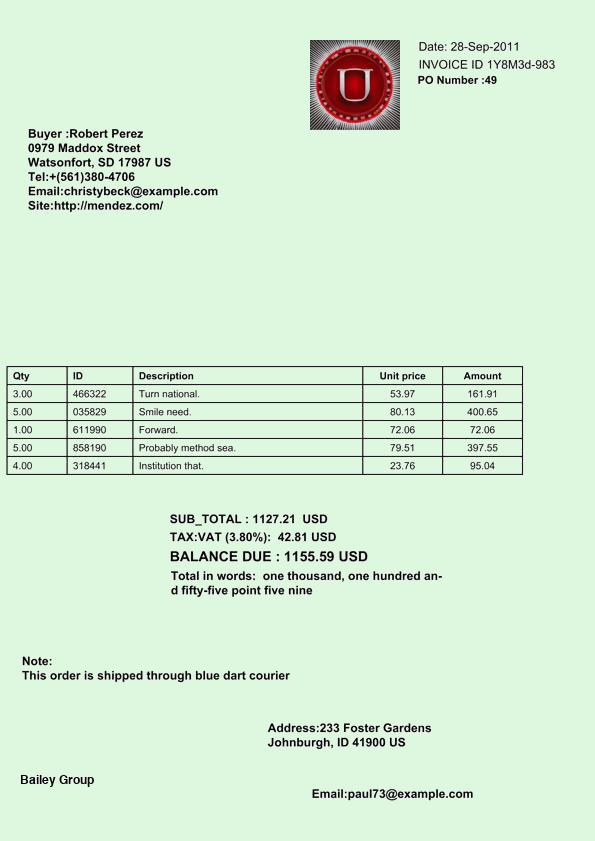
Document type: Invoice